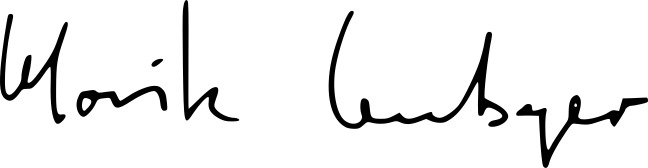
Signature of: moritz leuenberger